Question: Talk about the condition:
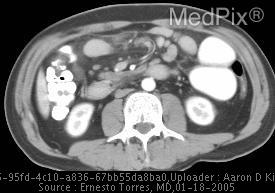
Answer: The disease is discussed as: A CT-guided biopsy of the mass was performed which revealed a Non-Hodgkins diffuse mixed B-cell lymphoma.  Lymphomas of the GI tract are the most common site for extra-nodal lymphomas, and since other small bowel malignancies are rare, lymphomas of the small intestines make up 20-40 % of all small bowel malignancies. However, lymphomas of the small bowel make up only 2 % of GI malignancies.  Interestingly, in Western societies GI lymphomas are predominately in the stomach (50-60 %) with only 20-30% in the small bowel, where in the middle east these values are reversed. B cell lymphomas account for 2/3 of GI lymphomas and have a 2:1 male predominance. T cell lymphomas account for the other 1/3 and have an occur equally between males and females.
The usual presenting symptoms in small bowel lymphomas are abdominal pain, weight loss anorexia, and Lymphomas of the small bowel are staged using CT and respond well to various chemotherapeutic regimens. Surgical excision is usually not performed, and is used mainly for debulking when radiation therapy is used as the primary therapeutic modality.   Low grade B cell lymphomas of the small intestine have a 50 percent 5 year survival where high grade (high nuclear to cytoplasmic ratio) fare a little worse with a 35-40 percent 5 year survival.